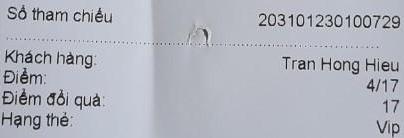
Số tham chiếu 203101230100729
Khách hàng: Tran Hong Hieu
Điểm: 4/17
Điểm đổi quà: 17
Hạng thẻ: Vip